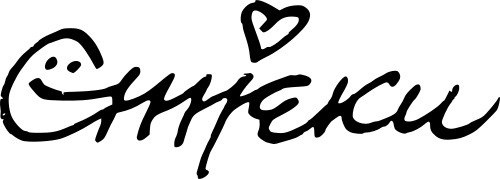
Signature of: getoar mjeku